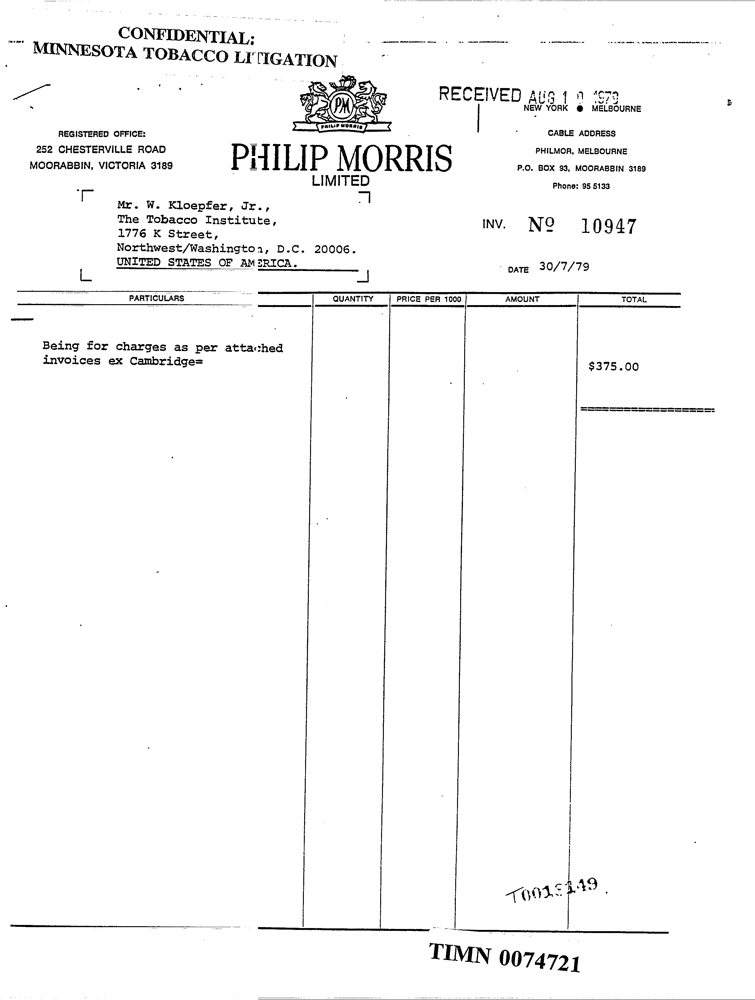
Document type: Invoice